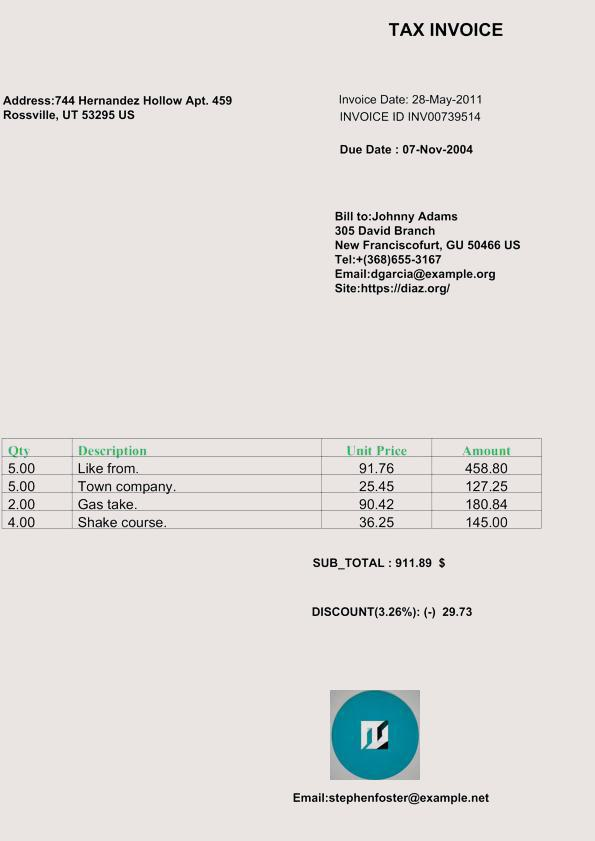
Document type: Invoice